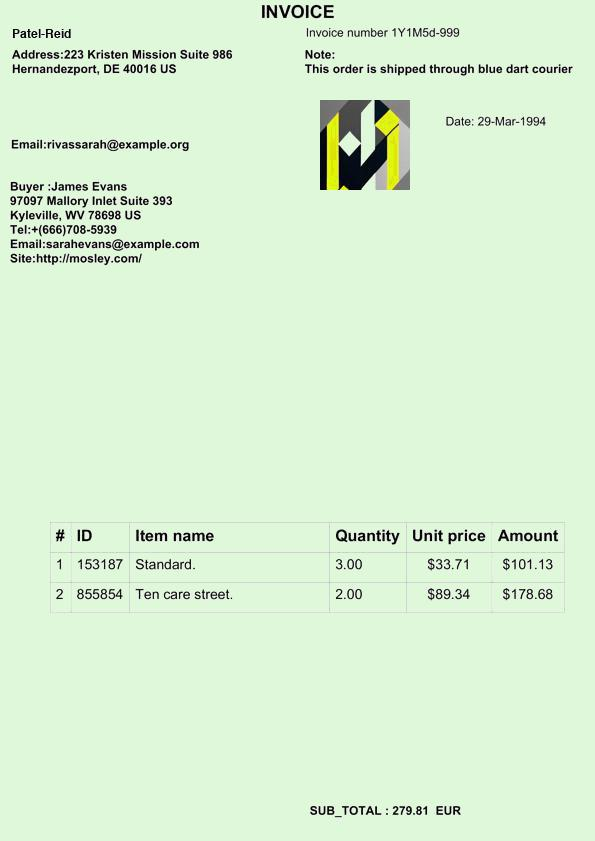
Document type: Invoice